Question: What was observed in the imaging?
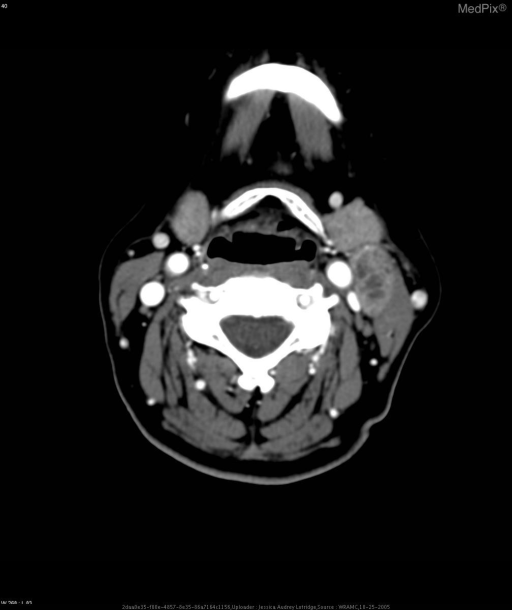
Answer: The imaging shows Neck CT: Mass adjacent to left parotid and medial to digastric measuring 2.8 (AP)x 1.6 (trans)x 4.5cm(cc).  Soft tissue asymmetry superior to left vallecula - mass cannot be excluded.

Neck MRI: Enhancing plaque-like mass measuring 0.9 x 2.2 x 3.4 cm at base of the tongue.  A second enhancing mucosal plaque-like lesion at same level of tongue base to the right of midline measuring 1.5cm (trans) x 2.9cm (CC) x 6mm thick.  Masses do not appear to extend into musculature of tongue.  Hemorrhagic and necrotic lymph node in level 1 left side just inferior to mandible and deep portion of parotid lateral to carotids measuring 3 x 1.8 x 3.8cm.  Second necrotic node above previous measuring 1.1 x 1.3 x 1.6cm. •  Mass adjacent to left parotid gland and medial to digastric muscle.

•  Soft tissue asymmetry at base of tongue..